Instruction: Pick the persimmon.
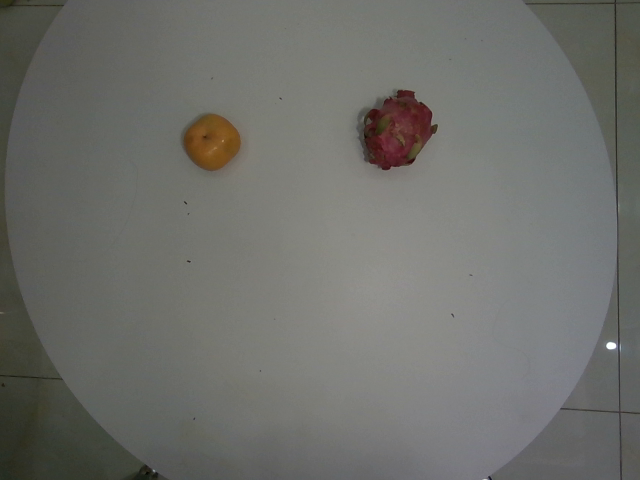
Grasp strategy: vertical